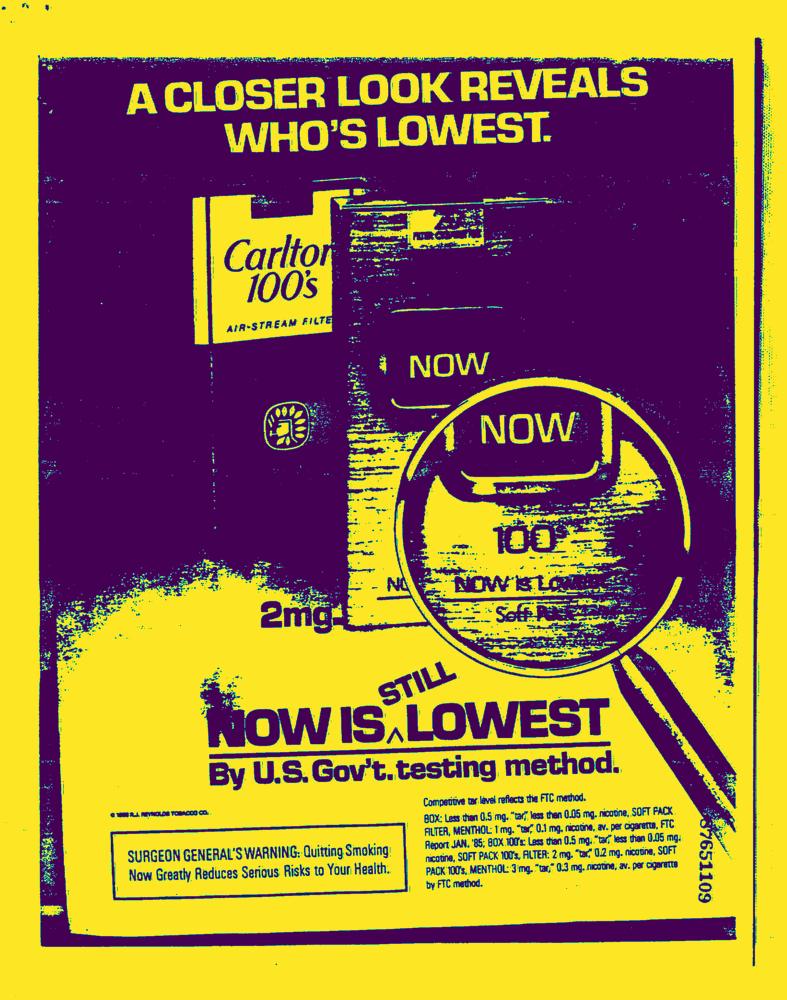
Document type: AD